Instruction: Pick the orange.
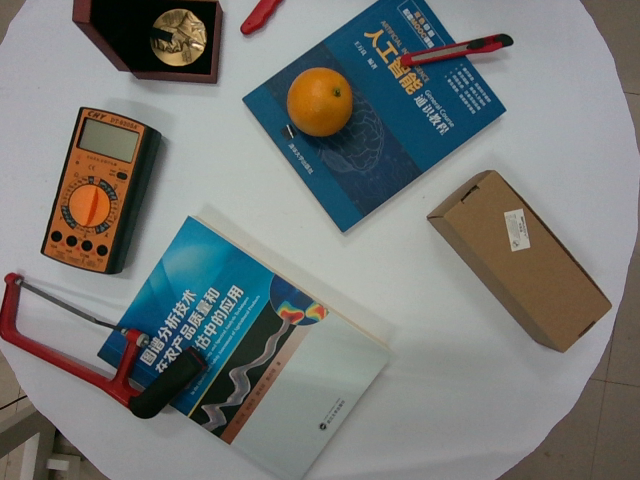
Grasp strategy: vertical